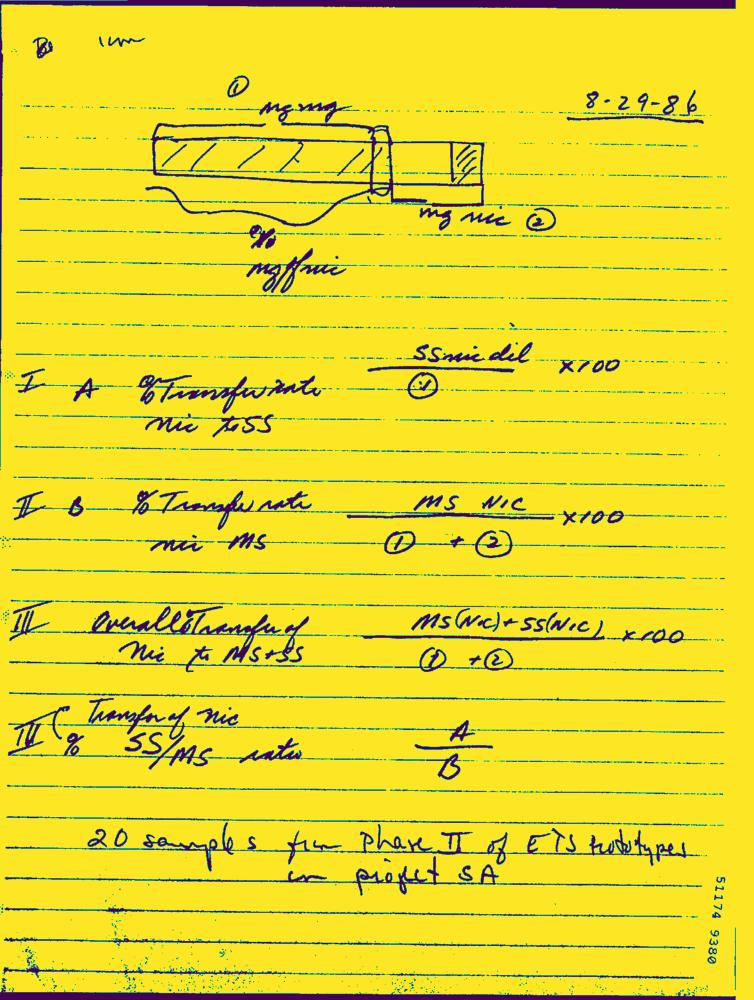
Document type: Hand-Written